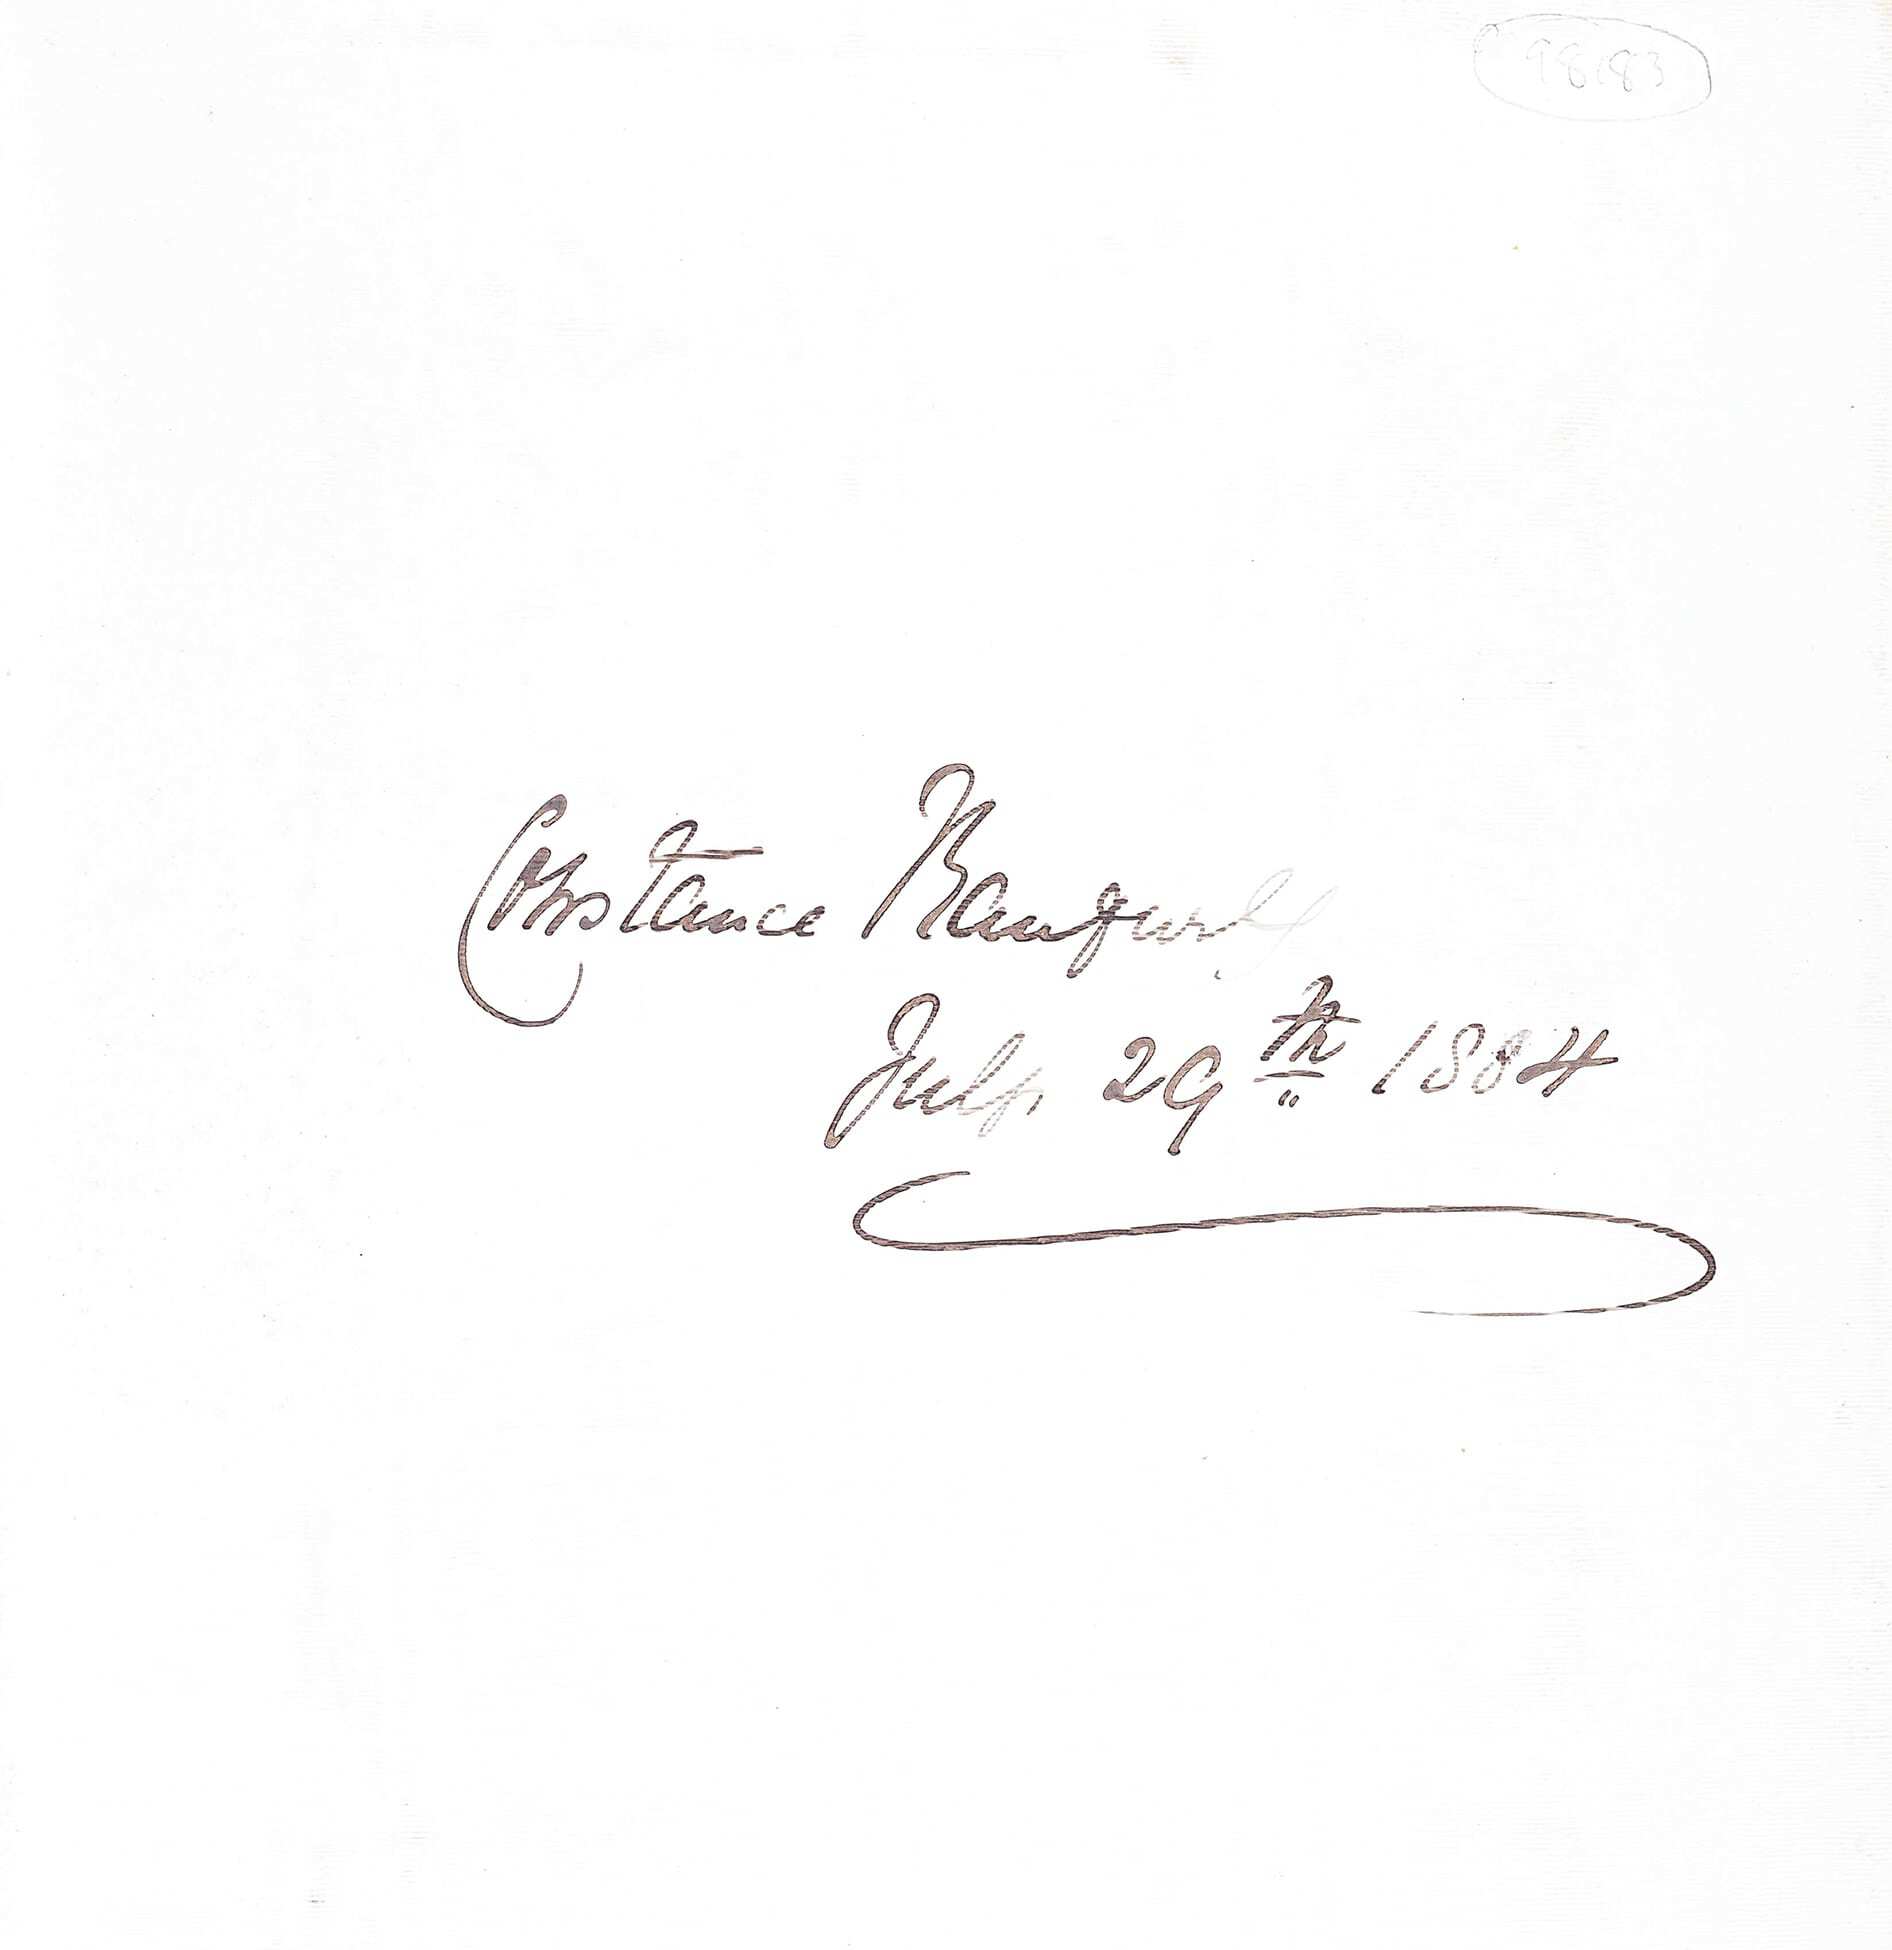
Signature of: constance caulfeild